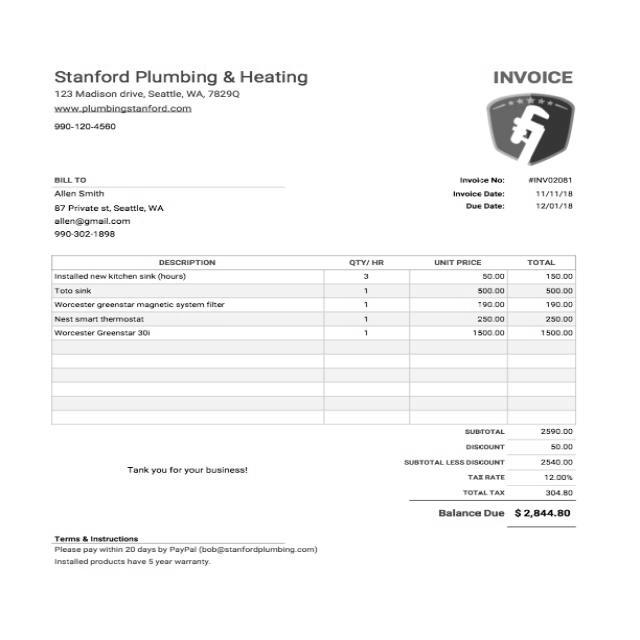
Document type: Invoice